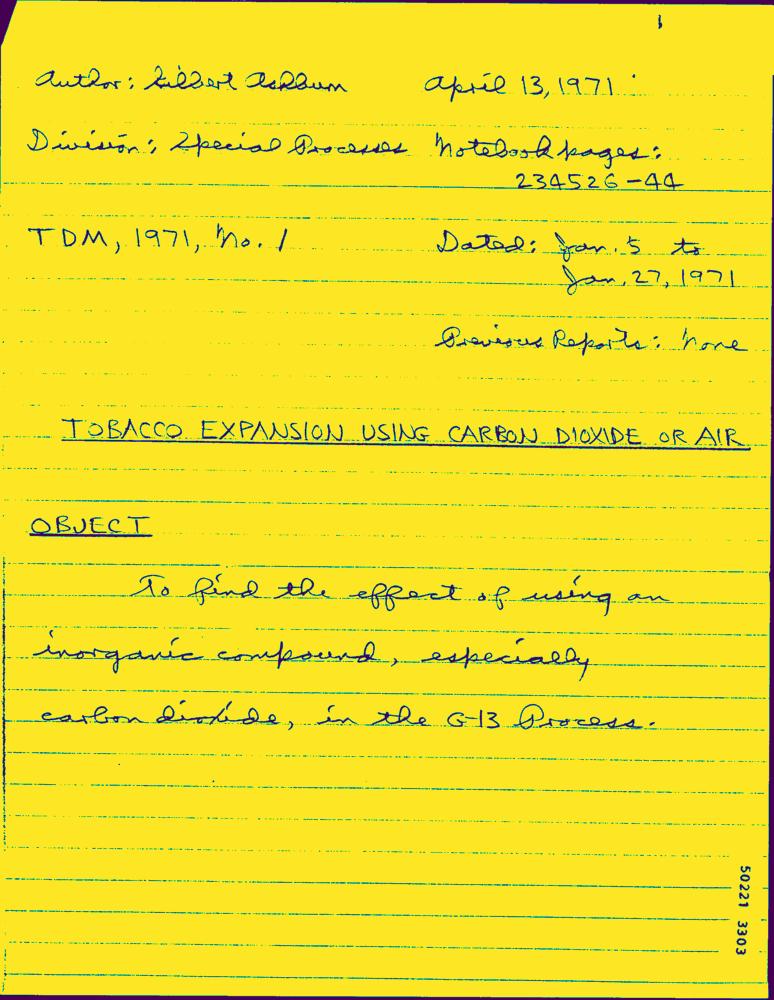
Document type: Hand-Written